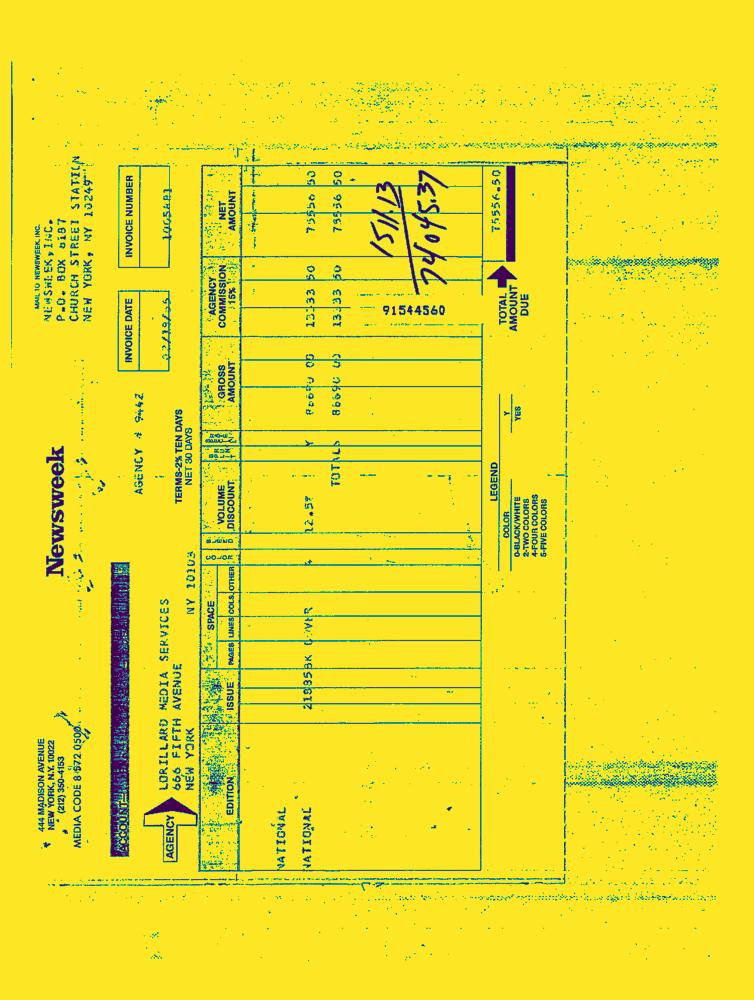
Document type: Invoice-Doc